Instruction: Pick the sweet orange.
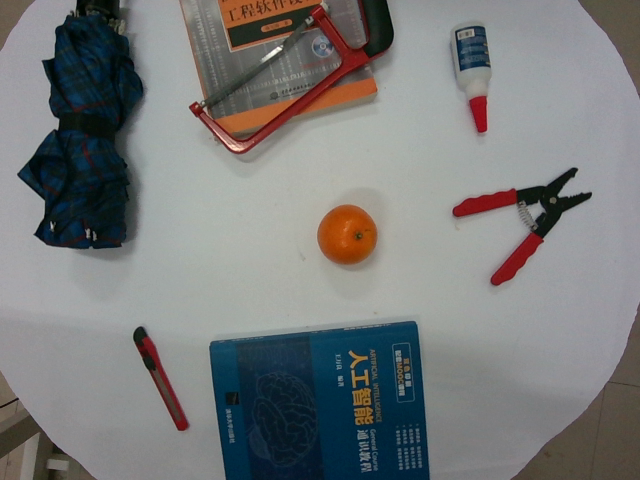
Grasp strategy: vertical